Question: Which state is mentioned in the document?
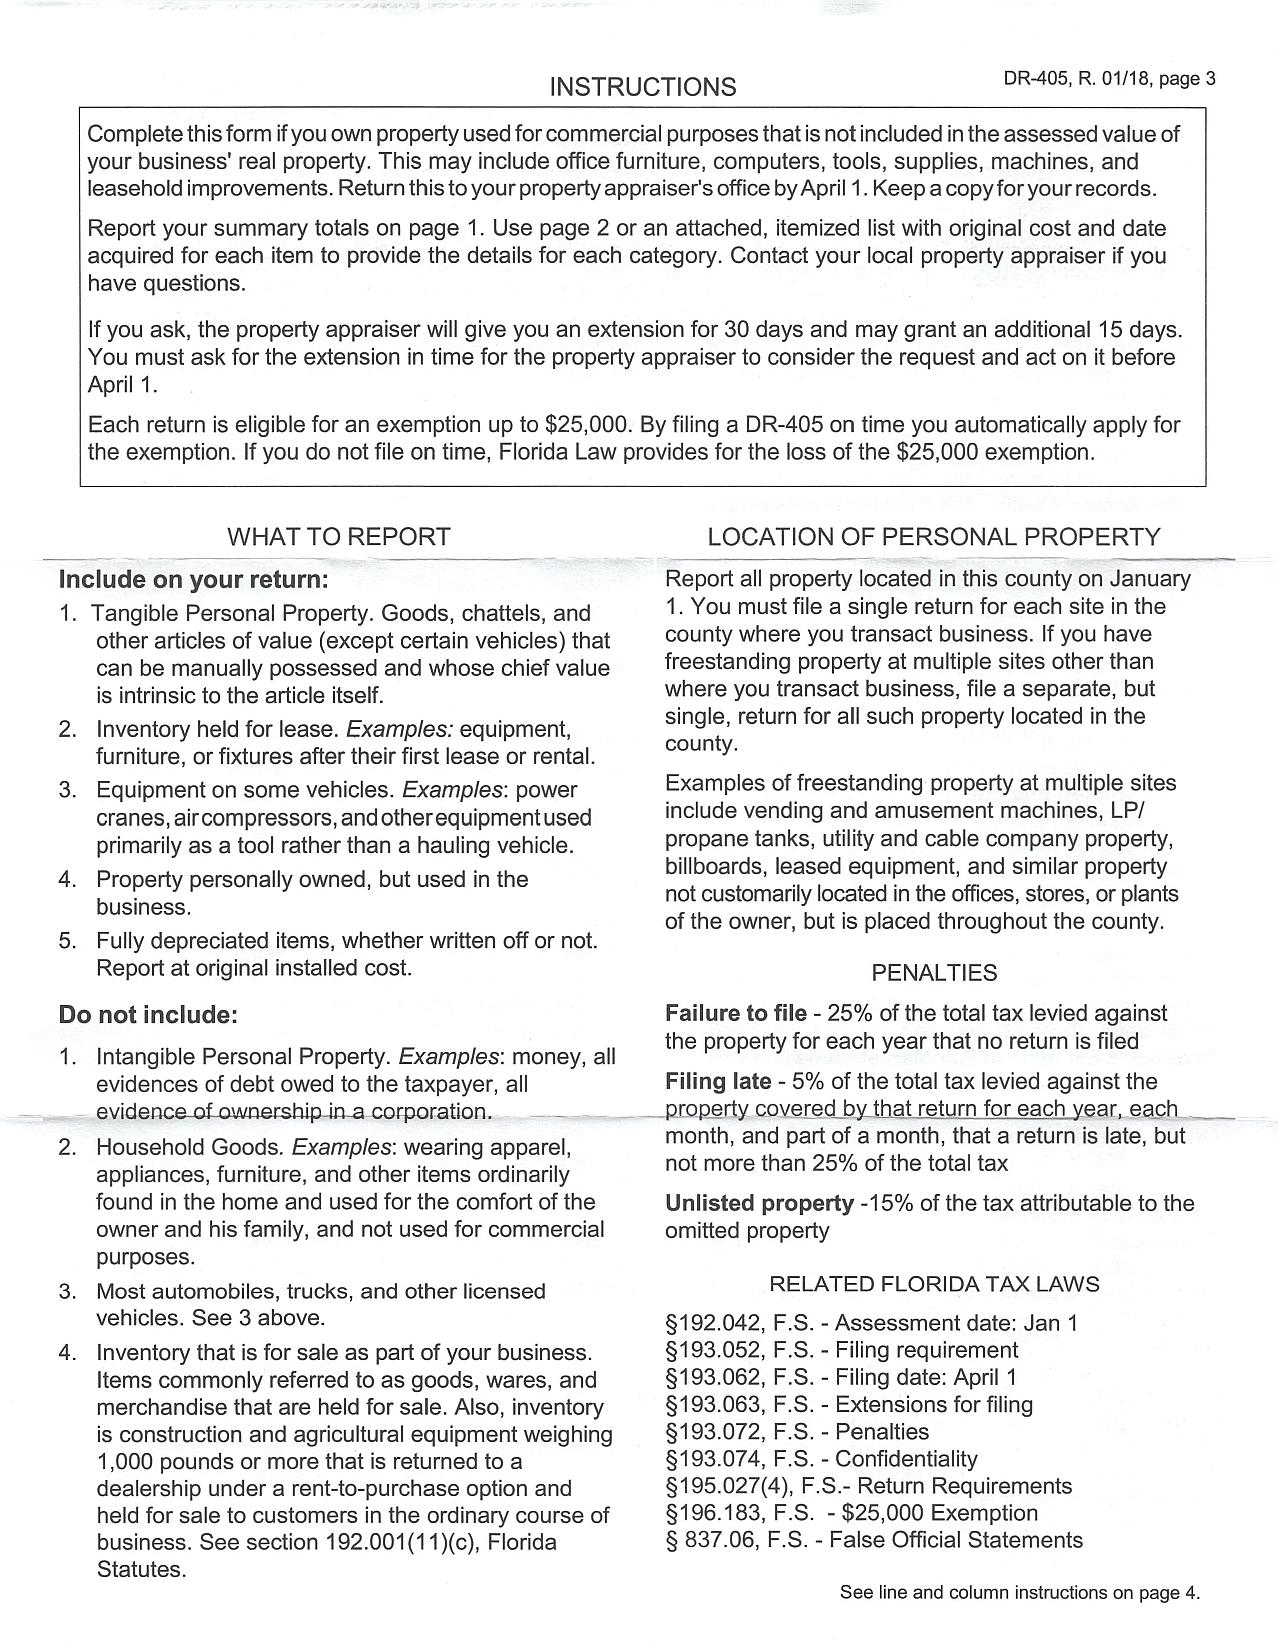
Answer: "Florida"